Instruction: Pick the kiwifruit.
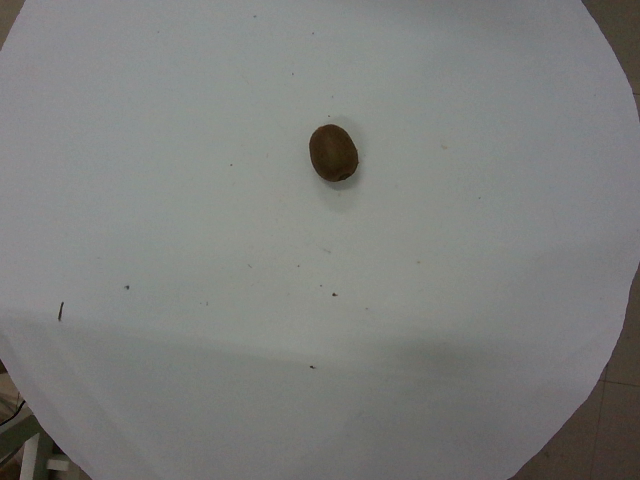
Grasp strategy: vertical